Question: Describe the condition in detail:
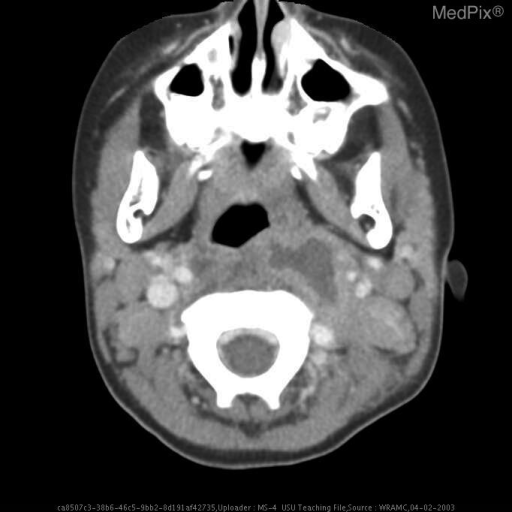
Answer: The disease is discussed as: Retropharyngeal abscess (RPA) is a disease most commonly seen in children.  It is typically associated with viral upper respiratory infections, pharyngitis, and otitis media.  These conditions commonly result in adenopathy and RPA is theorized to stem from suppuration of the retropharyngeal lymph nodes.  The most common organisms grown from these abscesses are Group A Beta-hemolytic streptococci, Staphylococcus aureus, and Hemophilus influenza.  RPA is seen in adults but is often associated with an underlying illness, oral trauma, or dental work.  The diagnosis of RPA is based on clinical as well as radiological findings.  The presence of soft tissue swelling in the retropharyngeal space on a lateral X-ray (>7 mm @ C2 and >22 mm @ C6) combined with clinical symptoms of pharyngitis, throat erythema, edema is highly suggestive of RPA.  Likewise, any abnormal fluid collection in the retropharyngeal space seen on CT combined with physical symptoms is likely RPA.  The primary danger of RPA is the spreading of the infection into the area of the carotid sheaths or into a potential space found between the alar and prevertebral fascia which extends into the mediastinum.  Treatment typically includes surgical incision and drainage coupled with broad spectrum antibiotic coverage.